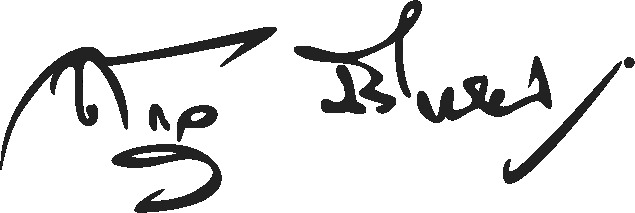
Signature of: q16141284